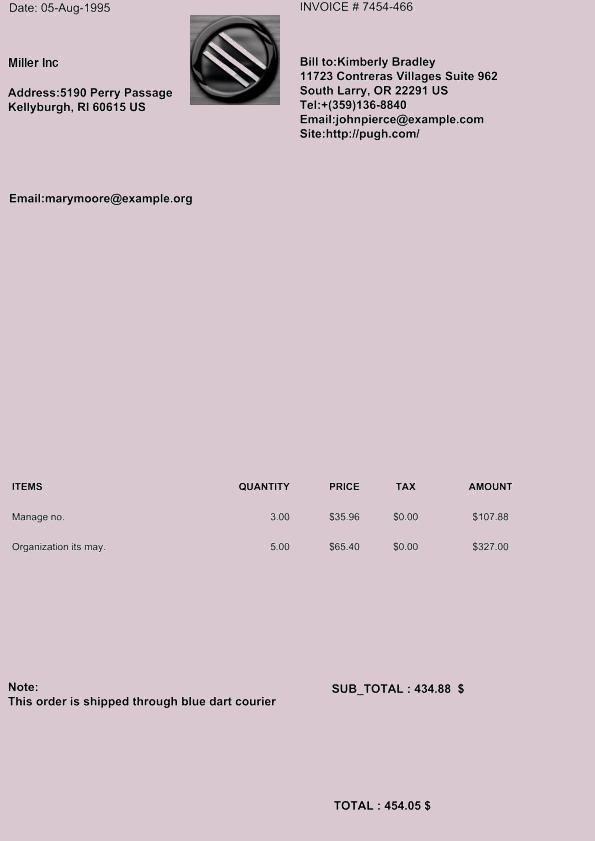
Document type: Invoice